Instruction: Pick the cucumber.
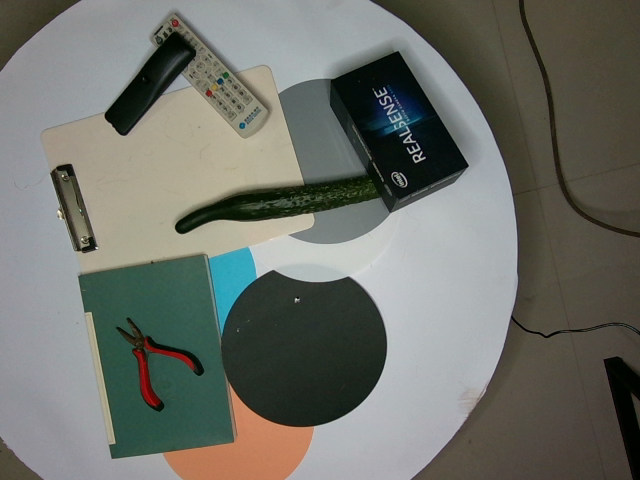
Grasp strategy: vertical